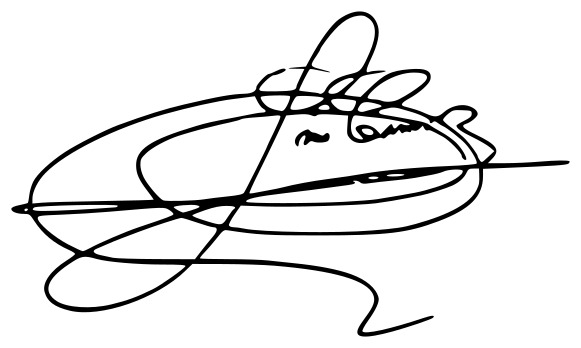
Signature of: luis carrero blanco